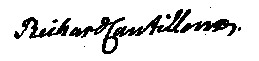
Signature of: richard cantillon